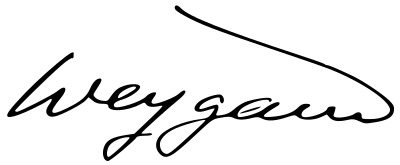
Signature of: maxime weygand